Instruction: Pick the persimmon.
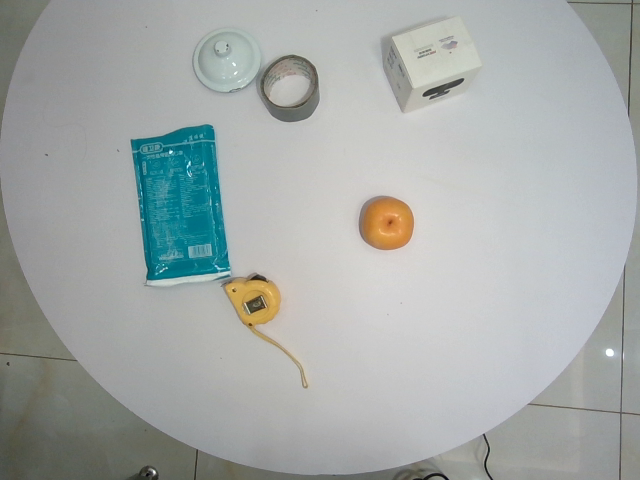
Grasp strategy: vertical